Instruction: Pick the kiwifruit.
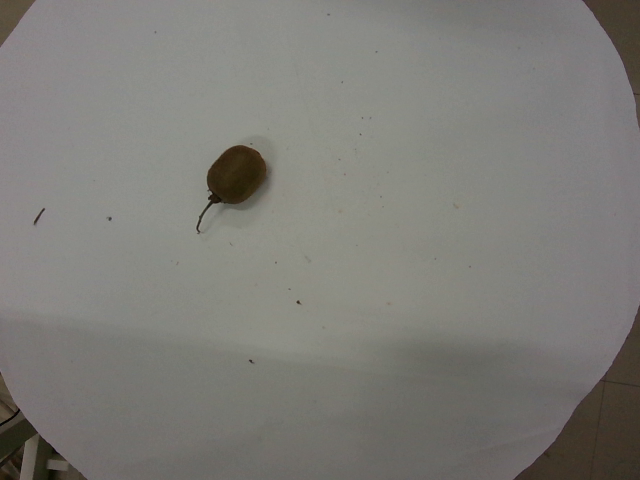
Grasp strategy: vertical